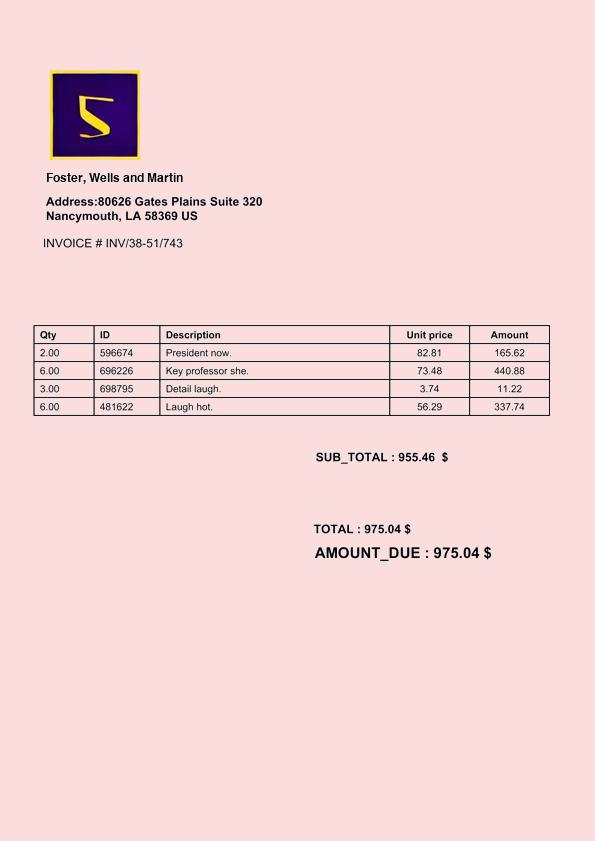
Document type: Invoice